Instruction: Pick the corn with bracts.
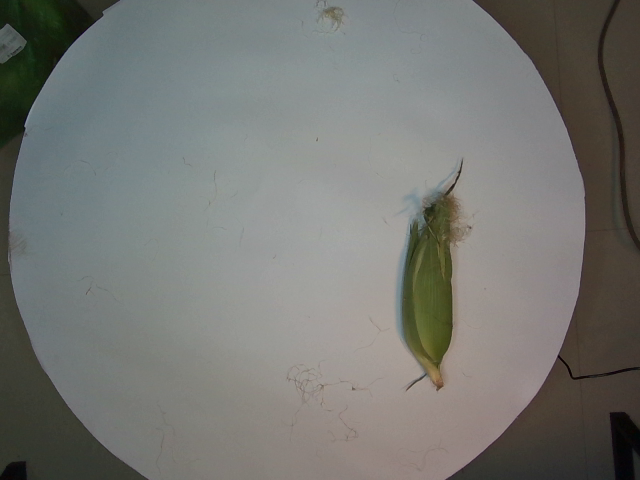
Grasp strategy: vertical